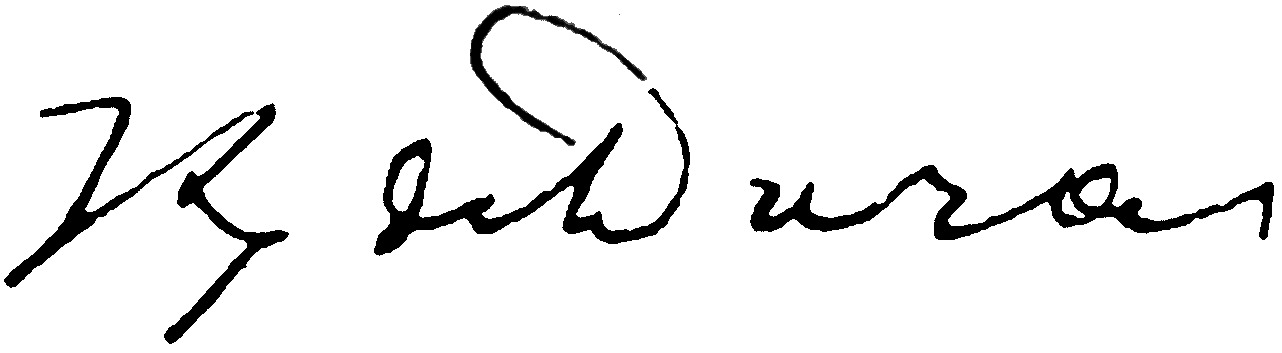
Signature of: madame de duras